Can you pull out the amount in words, numerical amount, payee's name, date of the cheque, and the bank's name from the image?
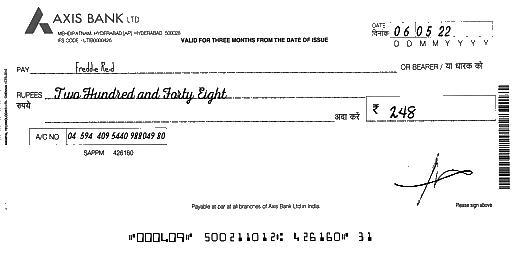
amt_in_words: Two Hundred and Forty Eight
amt_in_figures: 248
payee_name: Freddie Reid
bank_name: AXIS BANK
cheque_date: 06/05/22